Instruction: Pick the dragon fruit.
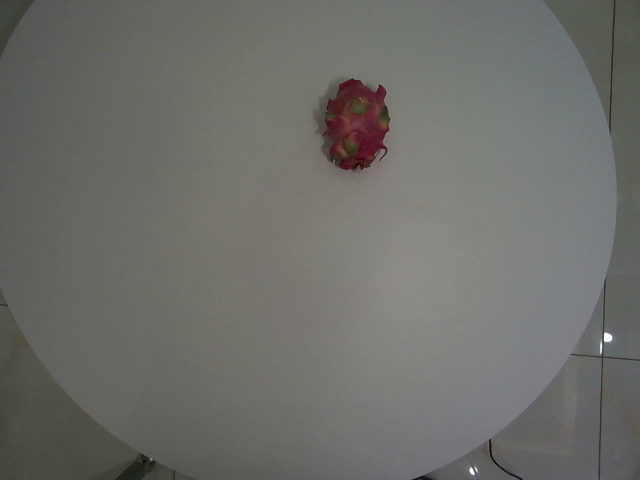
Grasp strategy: vertical